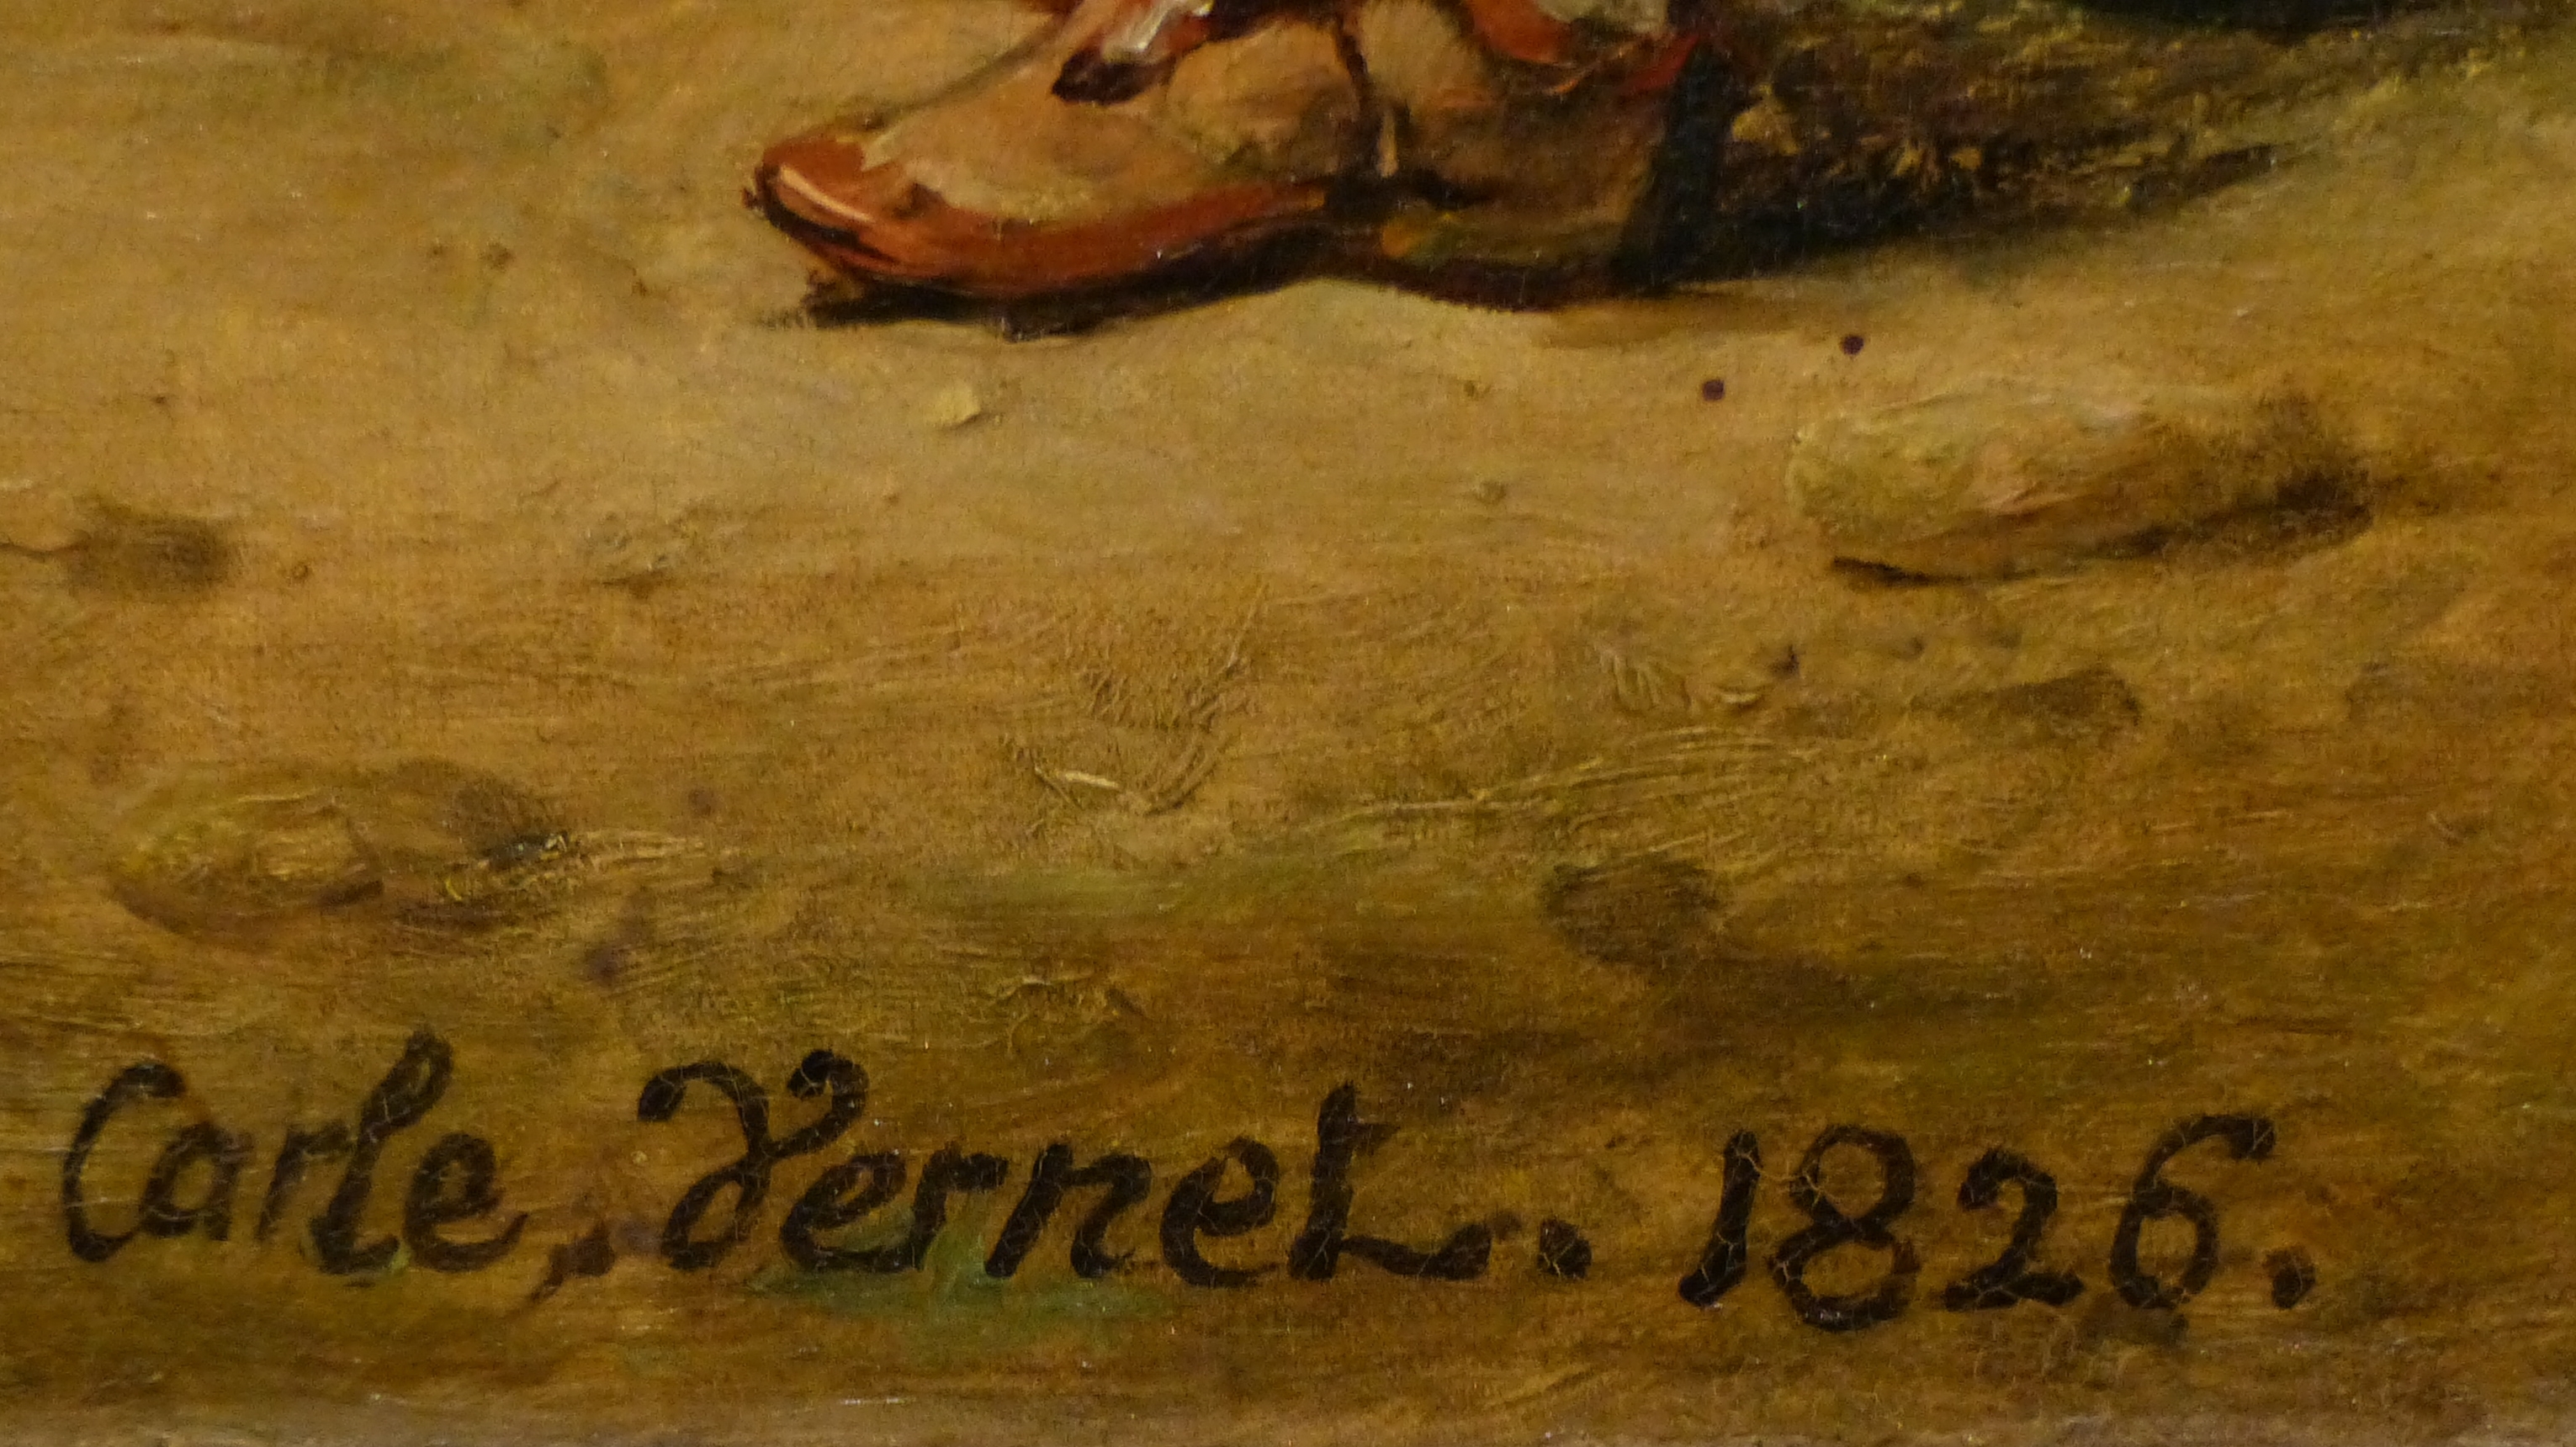
Signature of: carle vernet